Question: What jurisdiction, city, or county is the document associated with?
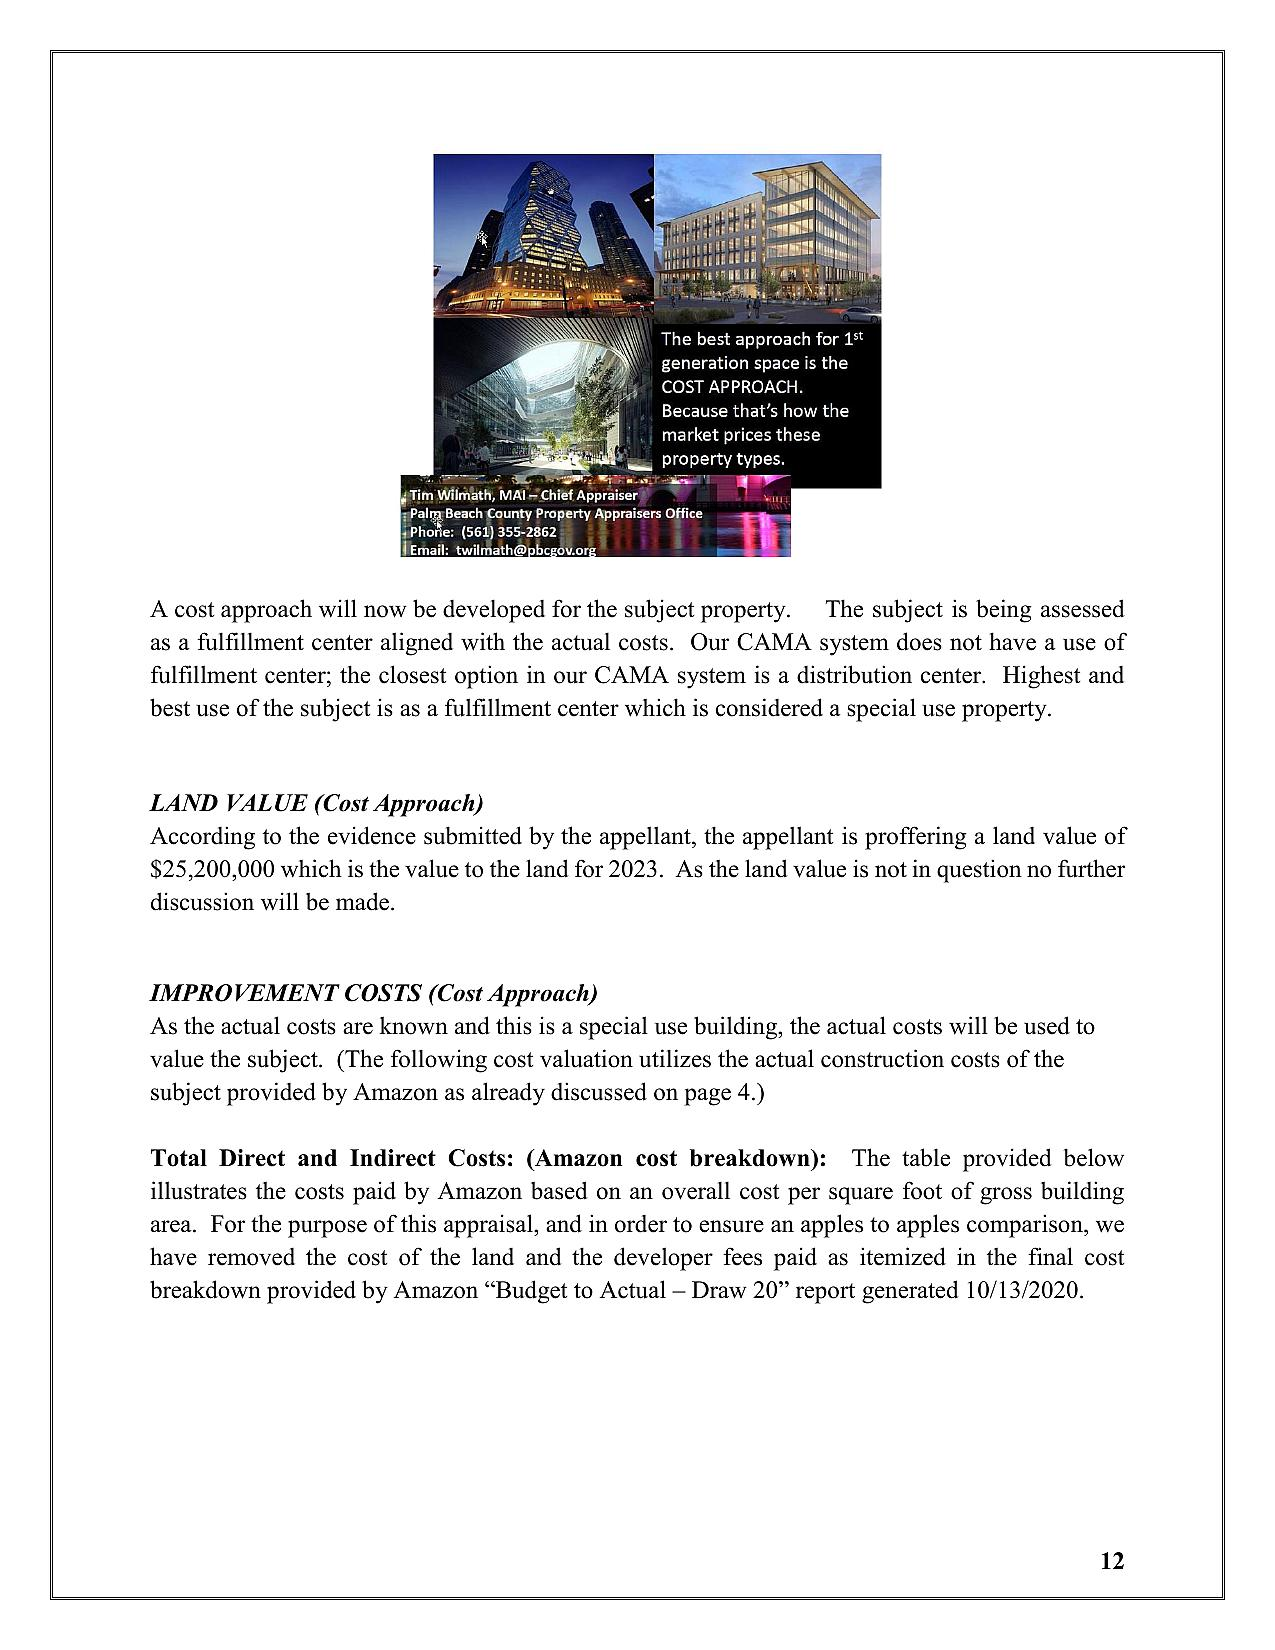
Answer: "Palm Beach County"